Question: What might the diagnosis be?
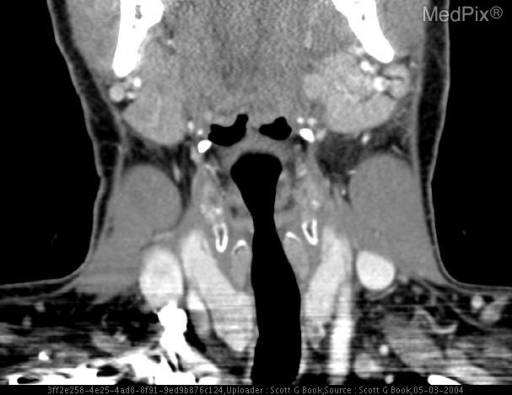
Answer: The possible diagnosis includes Bacterial or viral infection.
Inflammatory disease by stones or radiation
Autoimmune diseases including  Sj?gren disease, lupus
Granulomatous diseases: Tuberculosis, tularemia, sarcoidosis, catscratch disease, actinomycosis
Drug-related
Benign neoplasms
Malignant neoplasms.
Endocrine causes including hypothyroidism and diabetes mellitus
Metabolic causes icluding vitamin deficiency,  bulimia, malabsorption.